Retrieve the amount in words, amount in figures, name of the payee, date on the cheque, and the bank name from the image.
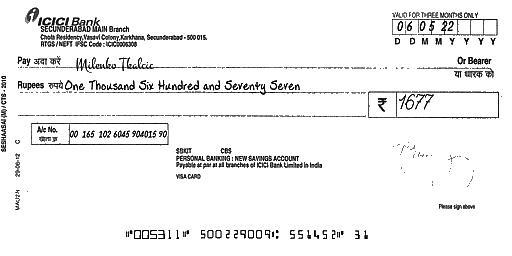
amt_in_words: One Thousand Six Hundred and Seventy Seven
amt_in_figures: 1677
payee_name: Milenko Tkalcic
bank_name: ICICI Bank
cheque_date: 06/05/22